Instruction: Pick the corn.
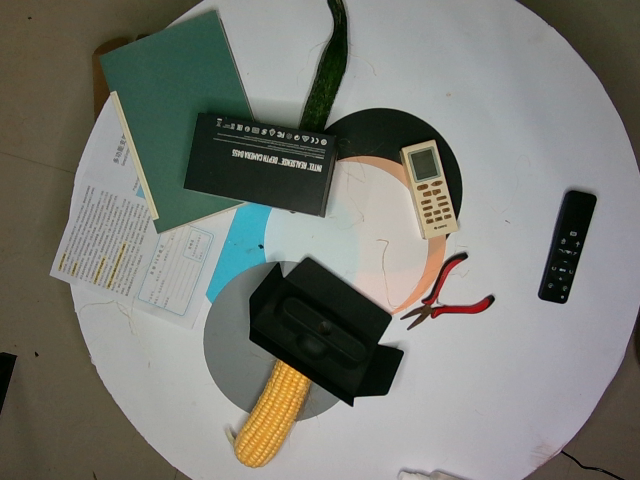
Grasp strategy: vertical